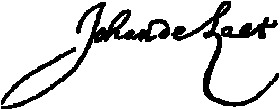
Signature of: joannes de laet